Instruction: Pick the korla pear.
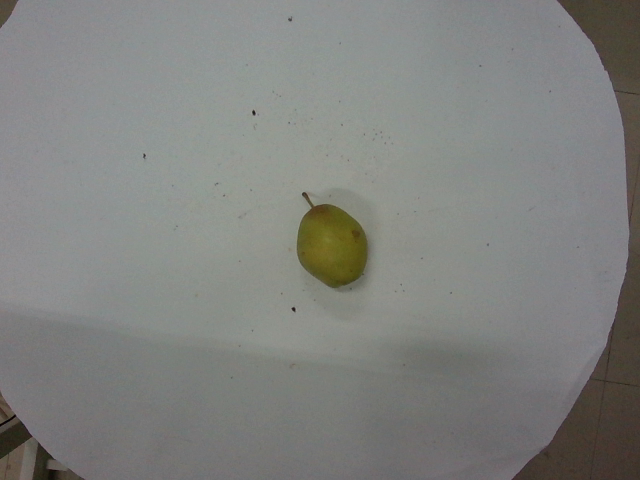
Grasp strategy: vertical